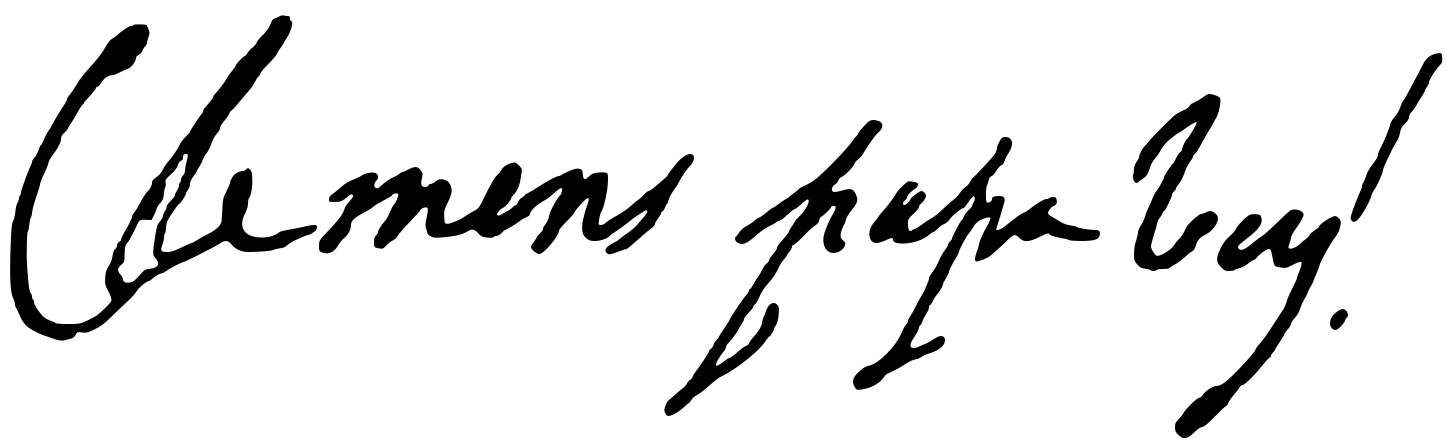
Signature of: clement viii